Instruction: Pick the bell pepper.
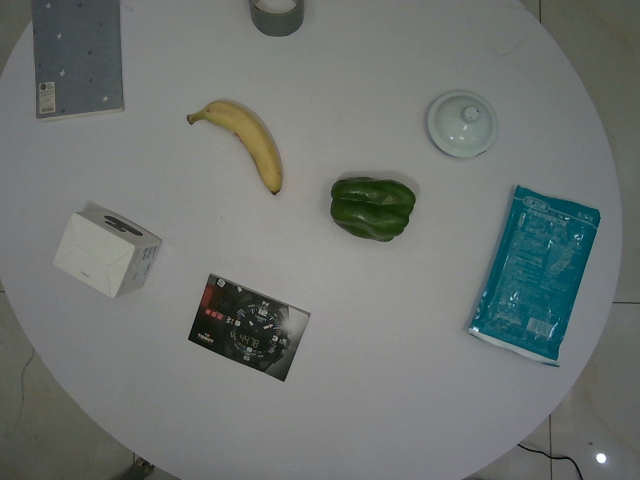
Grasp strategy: vertical